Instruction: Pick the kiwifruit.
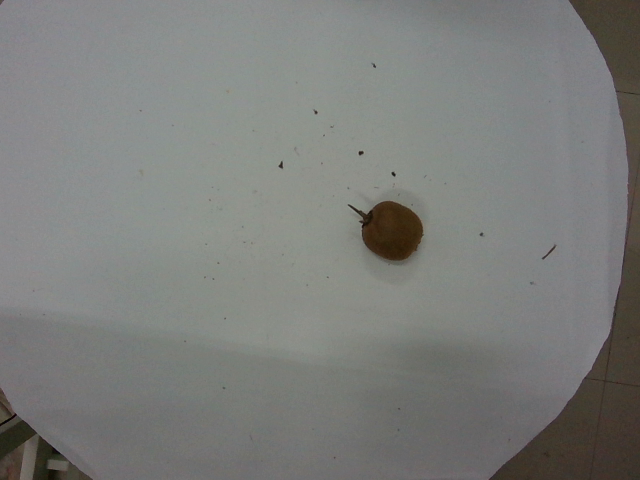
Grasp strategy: vertical